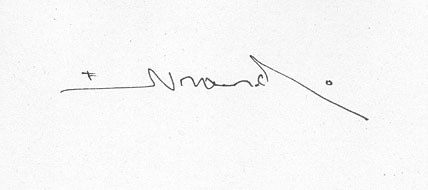
Signature of: andré evrard